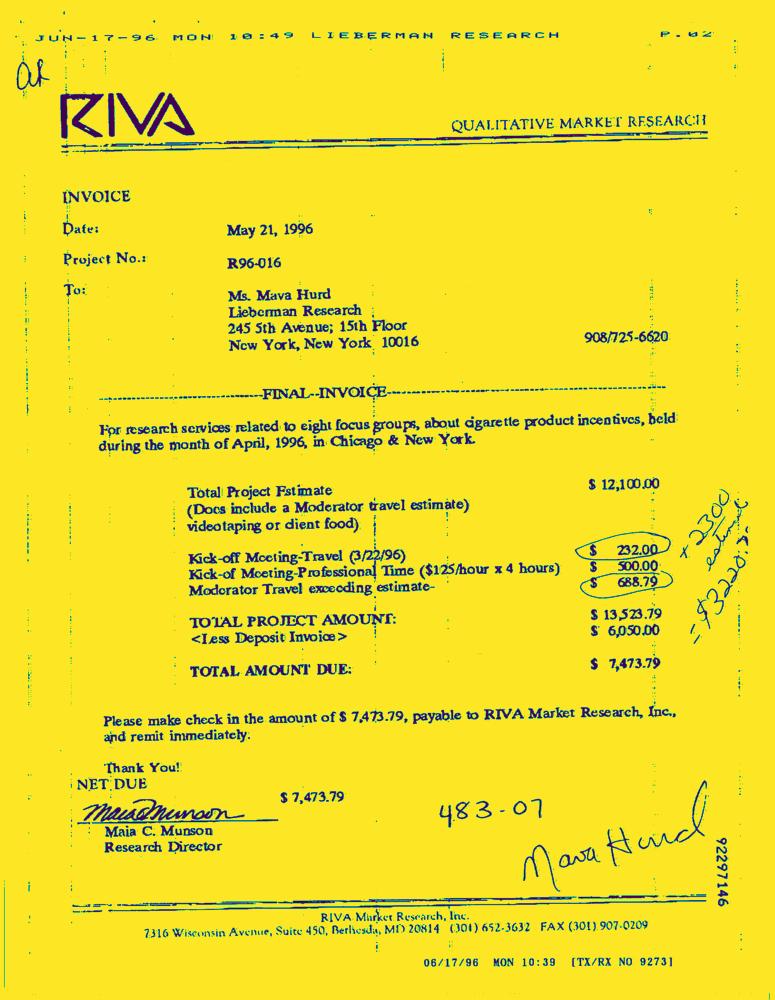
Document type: Invoice-Doc